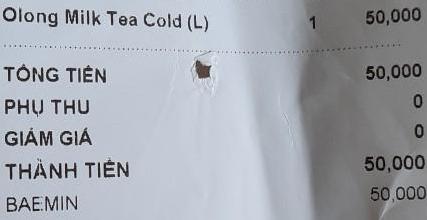
<table>
<tr>
<td>Olong Milk Tea Cold (L)</td>
<td>1</td>
<td>50,000</td>
</tr>
</table>

TỔNG TIỀN 50,000
PHỤ THU 0
GIẢM GIÁ 0
THÀNH TIỀN 50,000
BAE:MIN 50,000